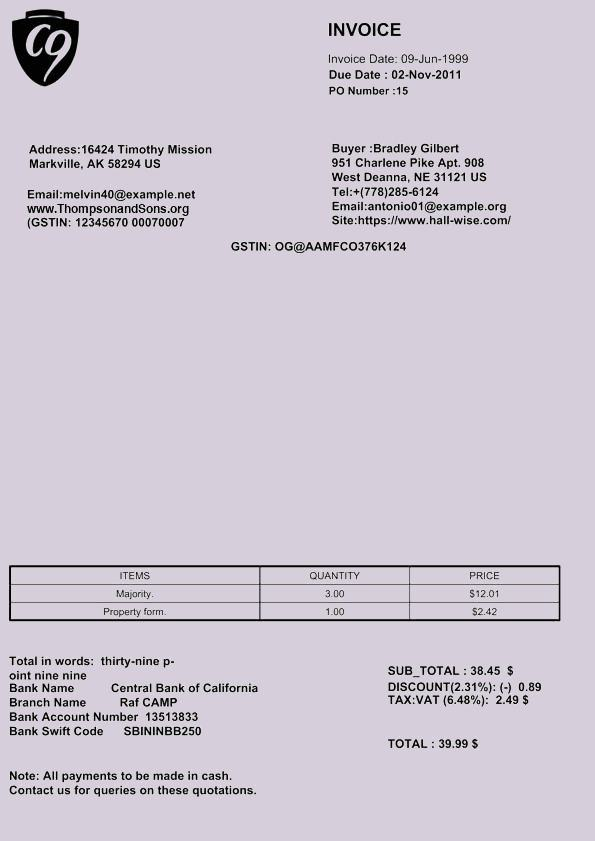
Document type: Invoice